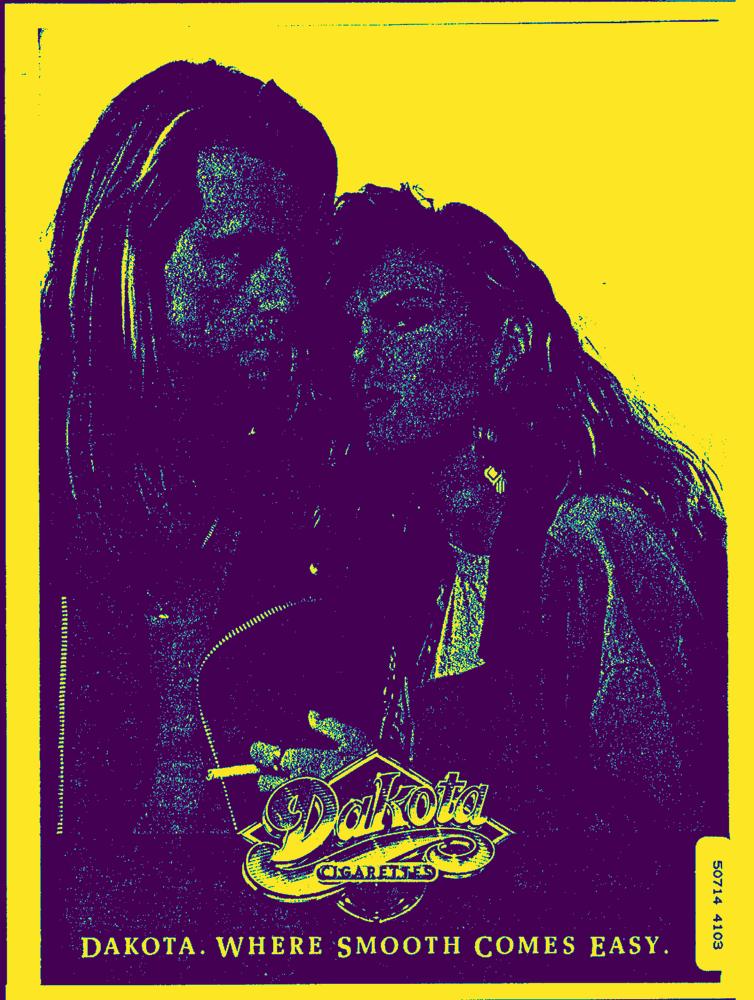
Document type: AD